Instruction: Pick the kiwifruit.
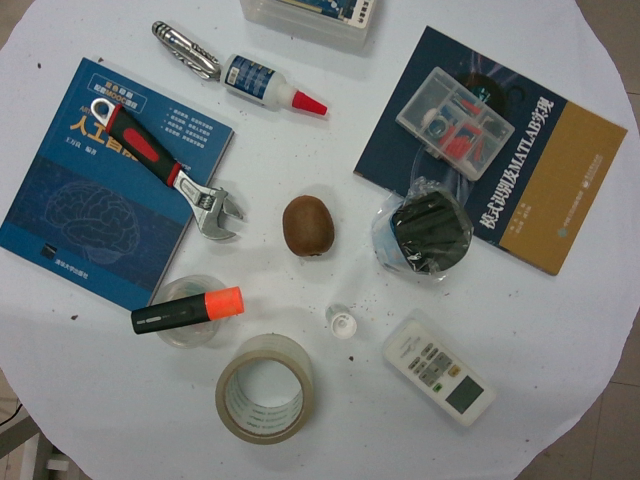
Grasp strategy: vertical